Question: What type of tax is indicated in the document, personal property or real estate?
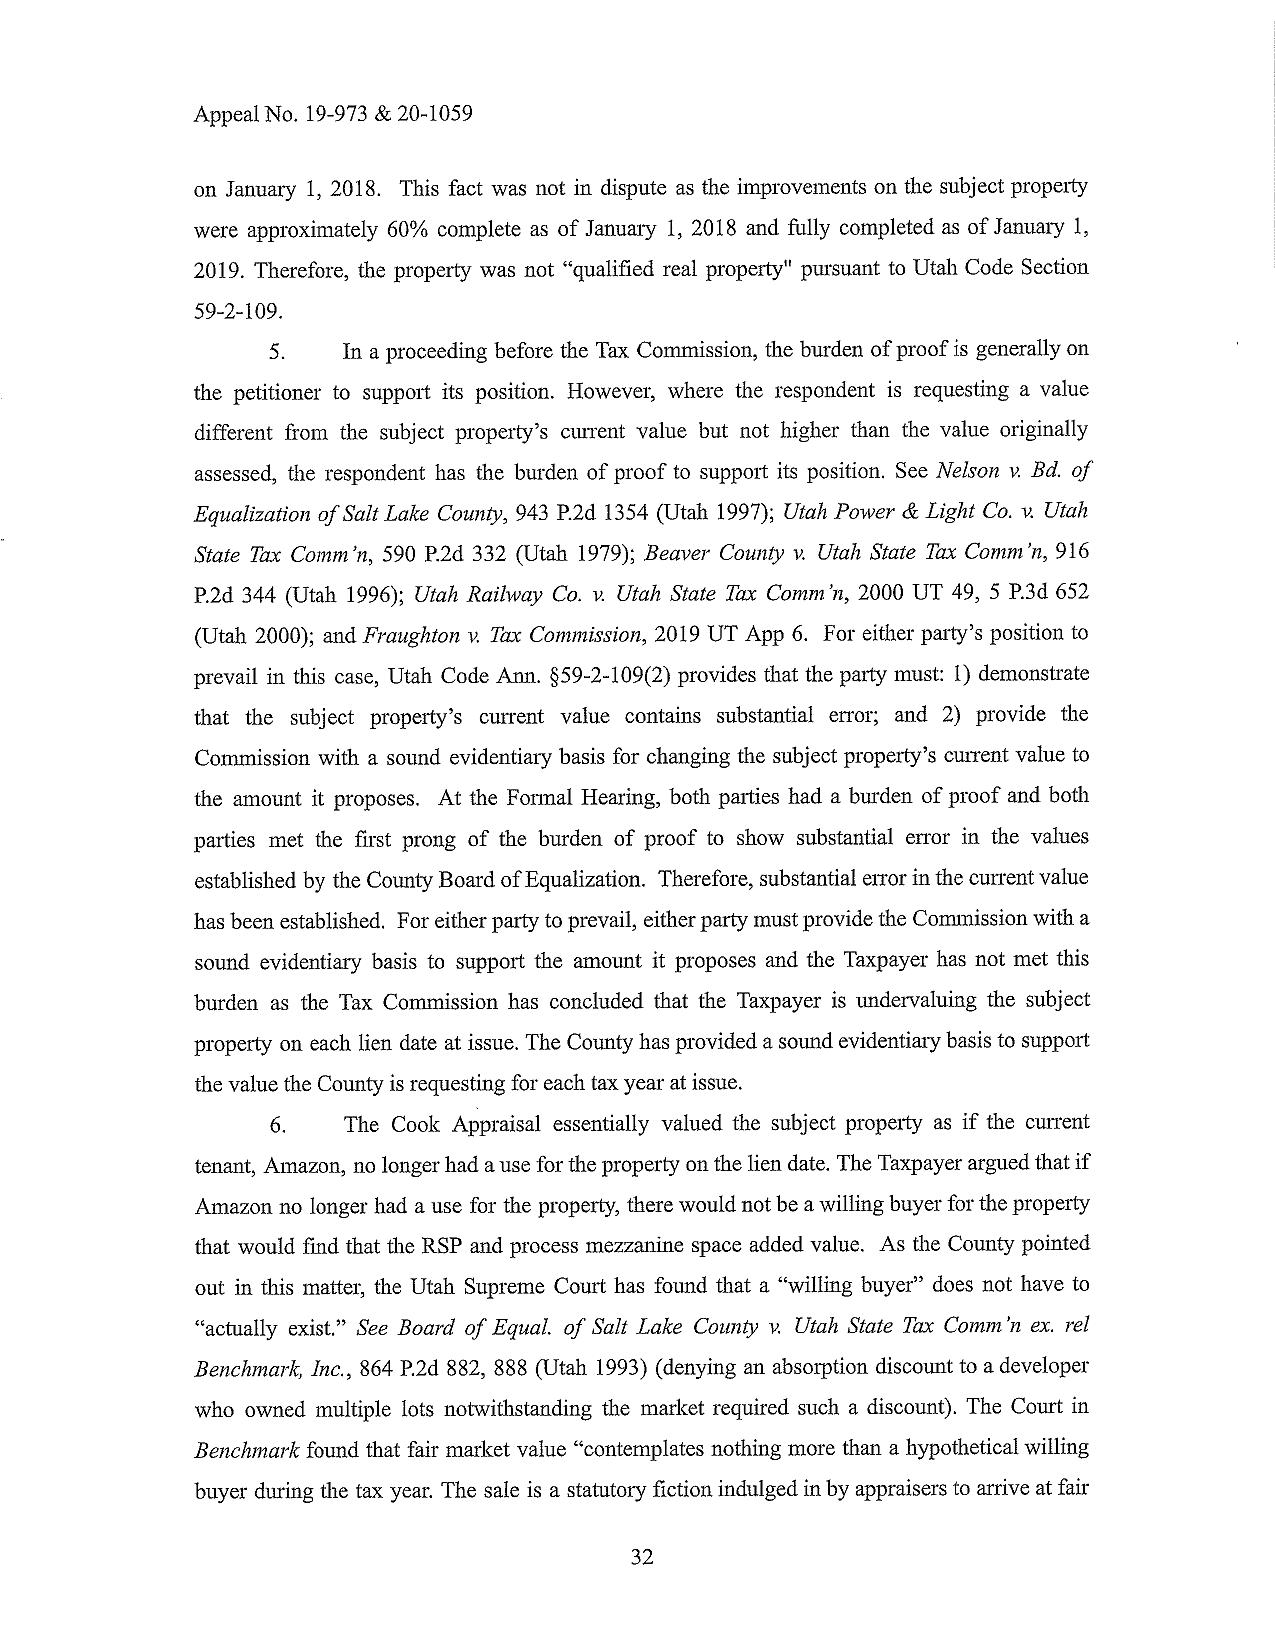
Answer: "Real Estate Tax"